Question: What type of tax is indicated in the document, personal property or real estate?
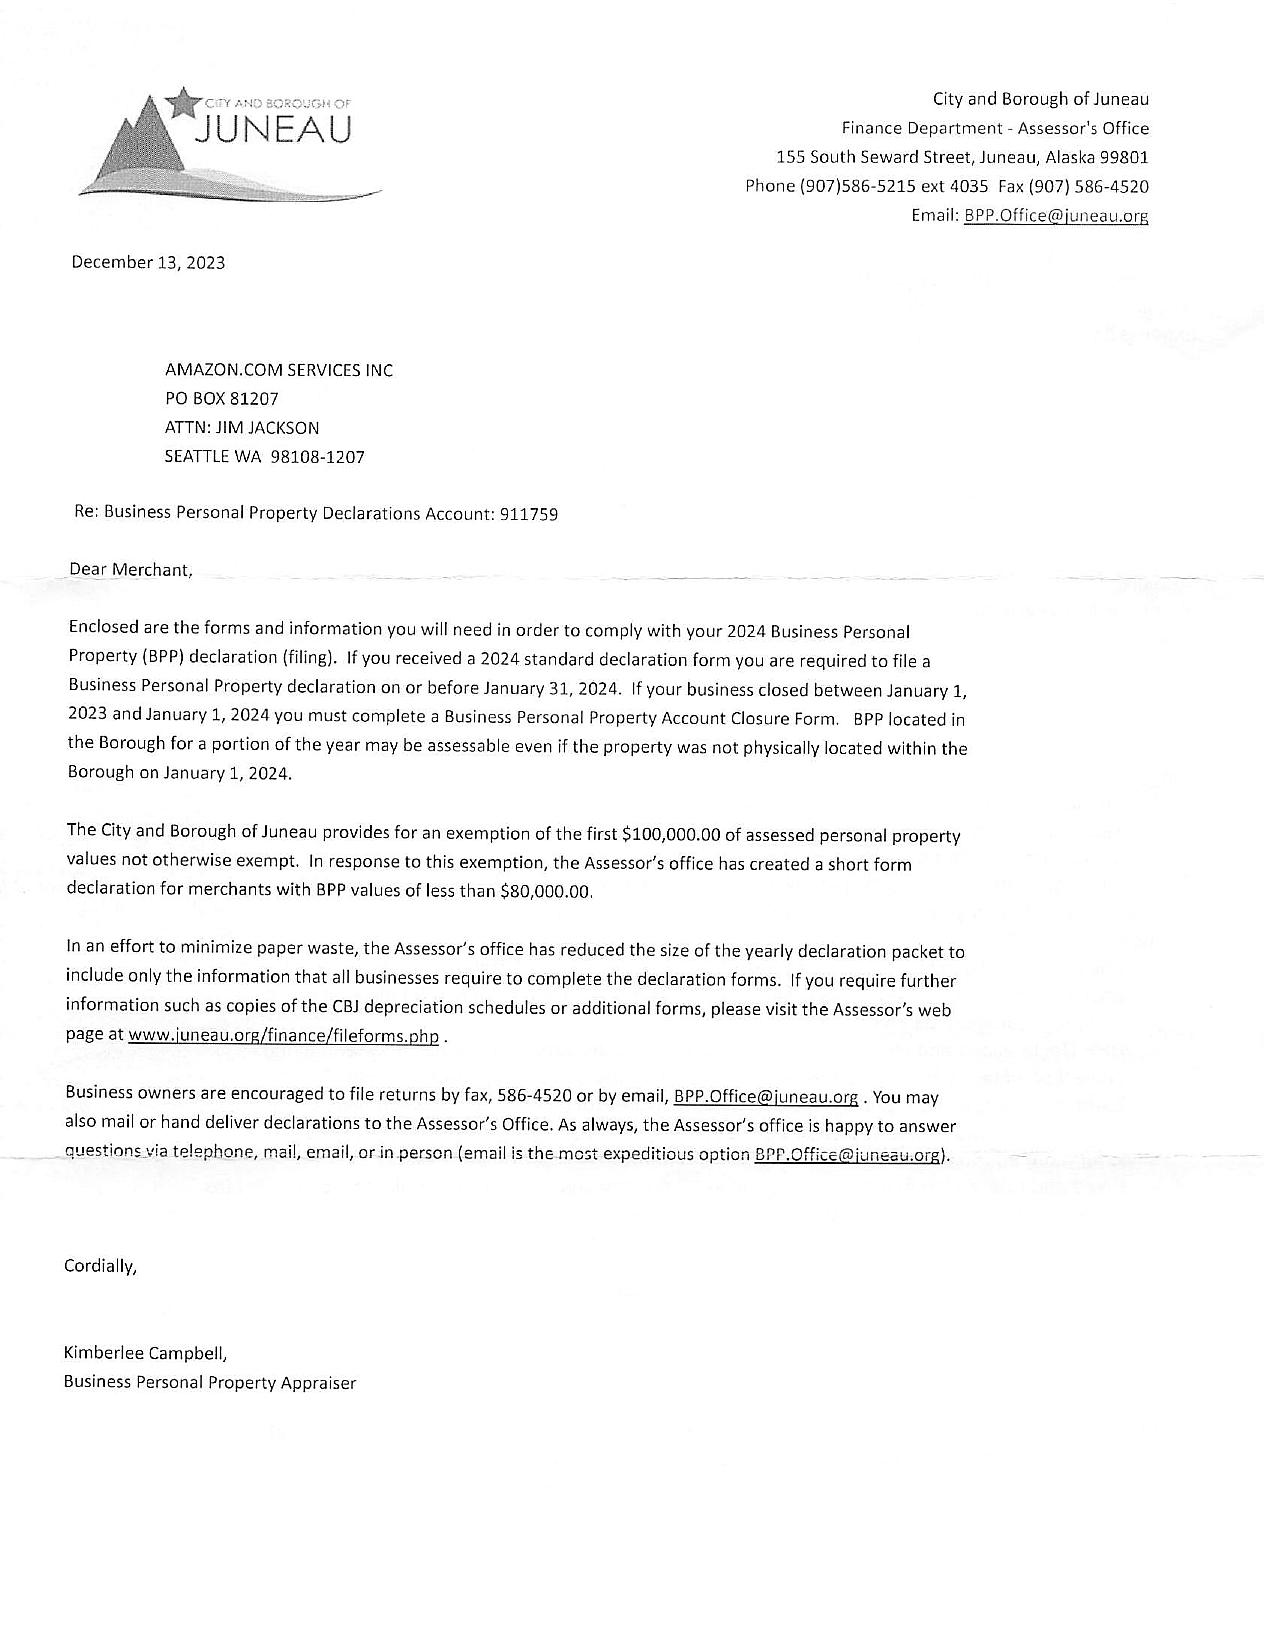
Answer: "Business Personal Property"